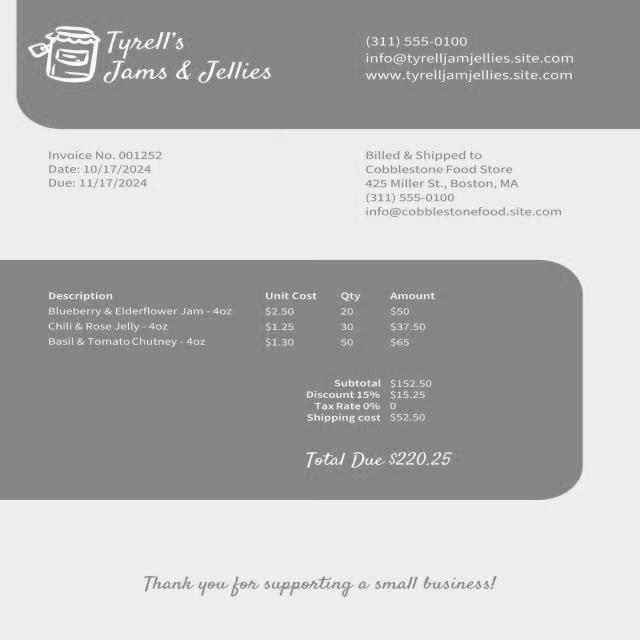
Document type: Invoice